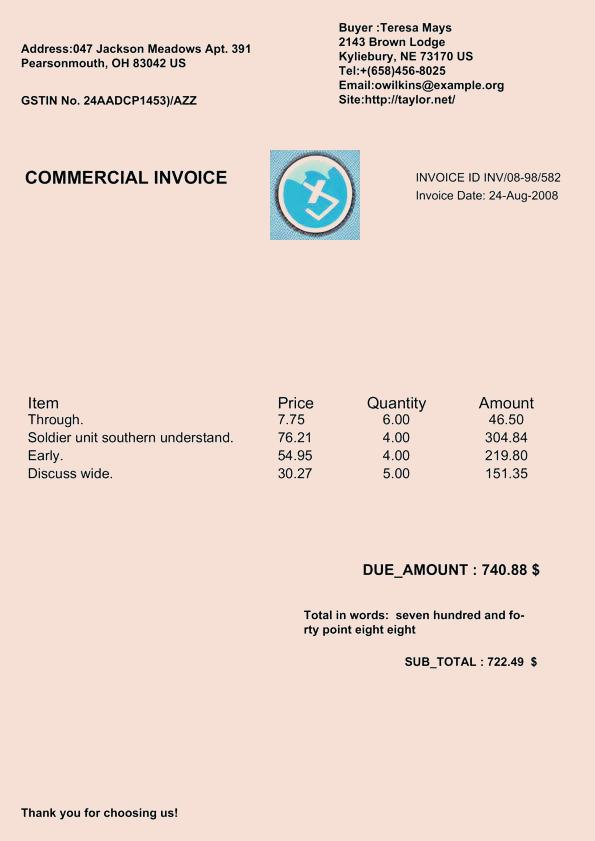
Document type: Invoice